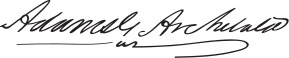
Signature of: adams george archibald